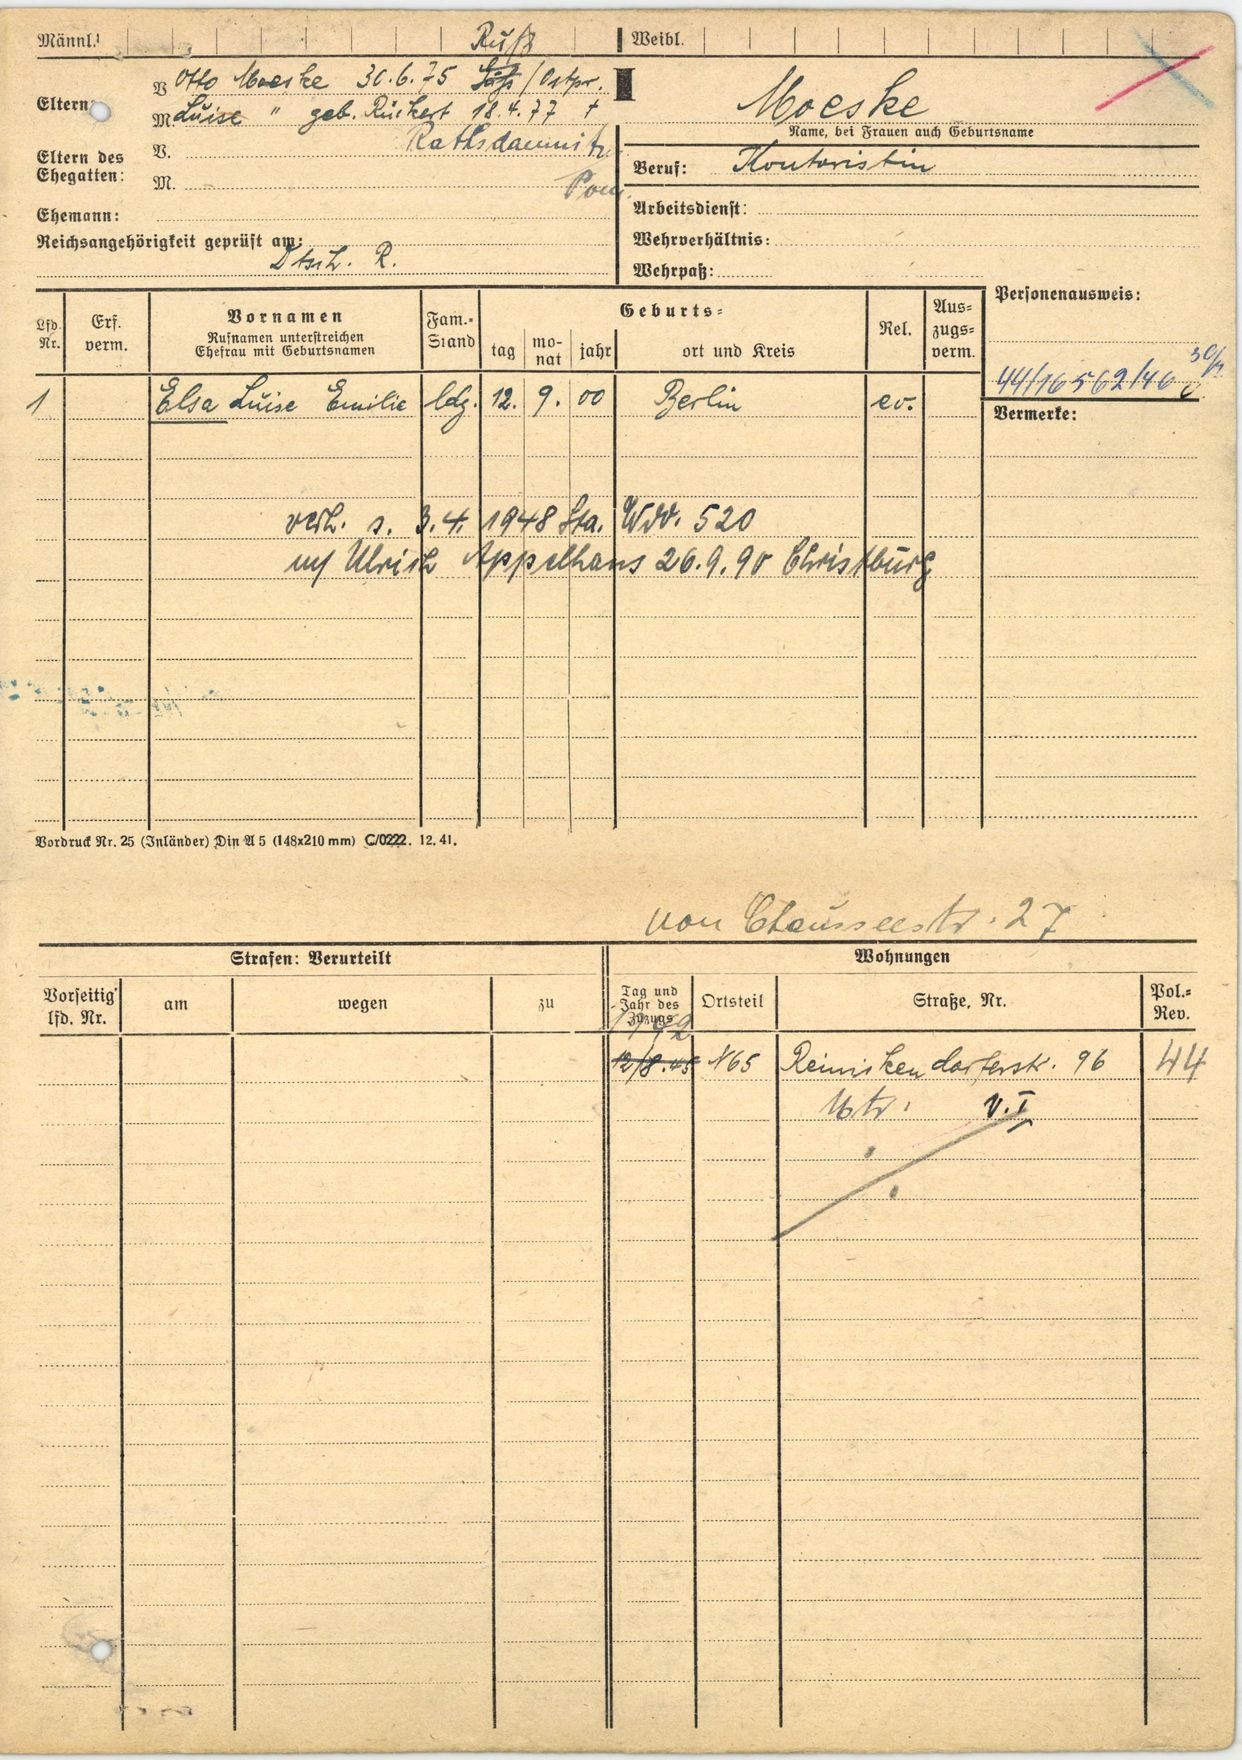
Moeske